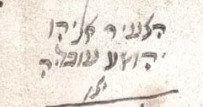
Signature of: eliyahu yehoshua ovadia